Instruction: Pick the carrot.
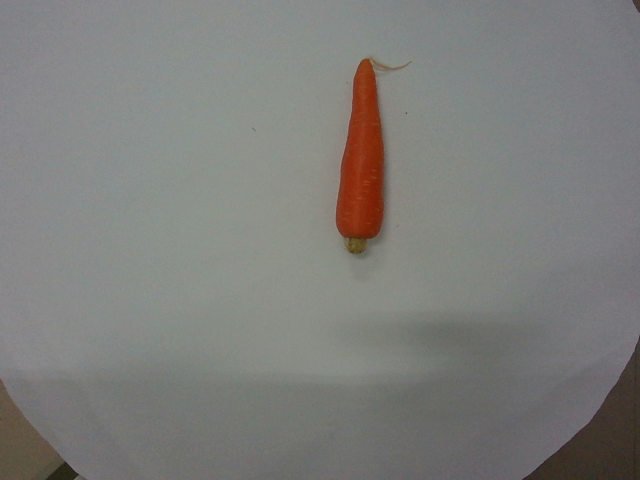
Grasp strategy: vertical